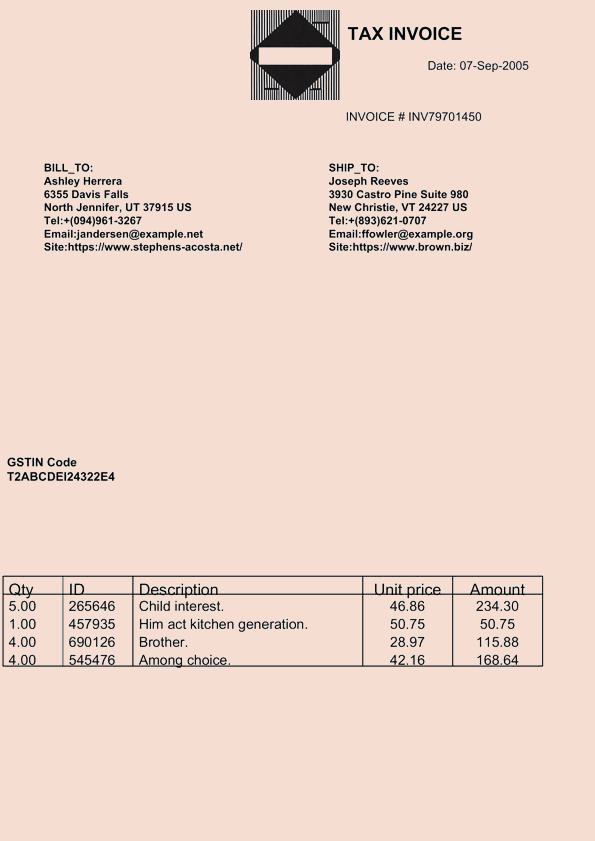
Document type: Invoice